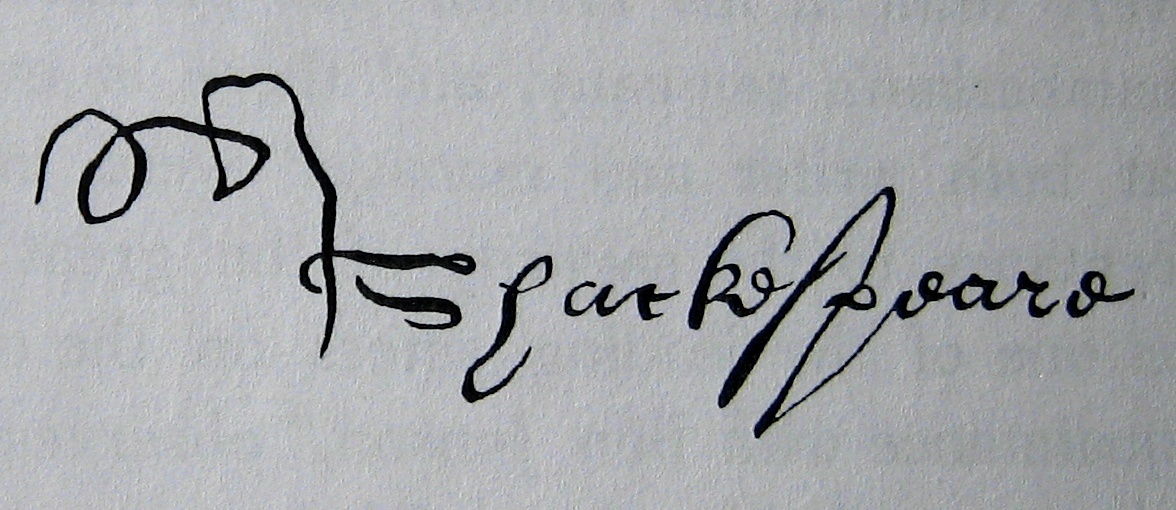
Signature of: judith quiney